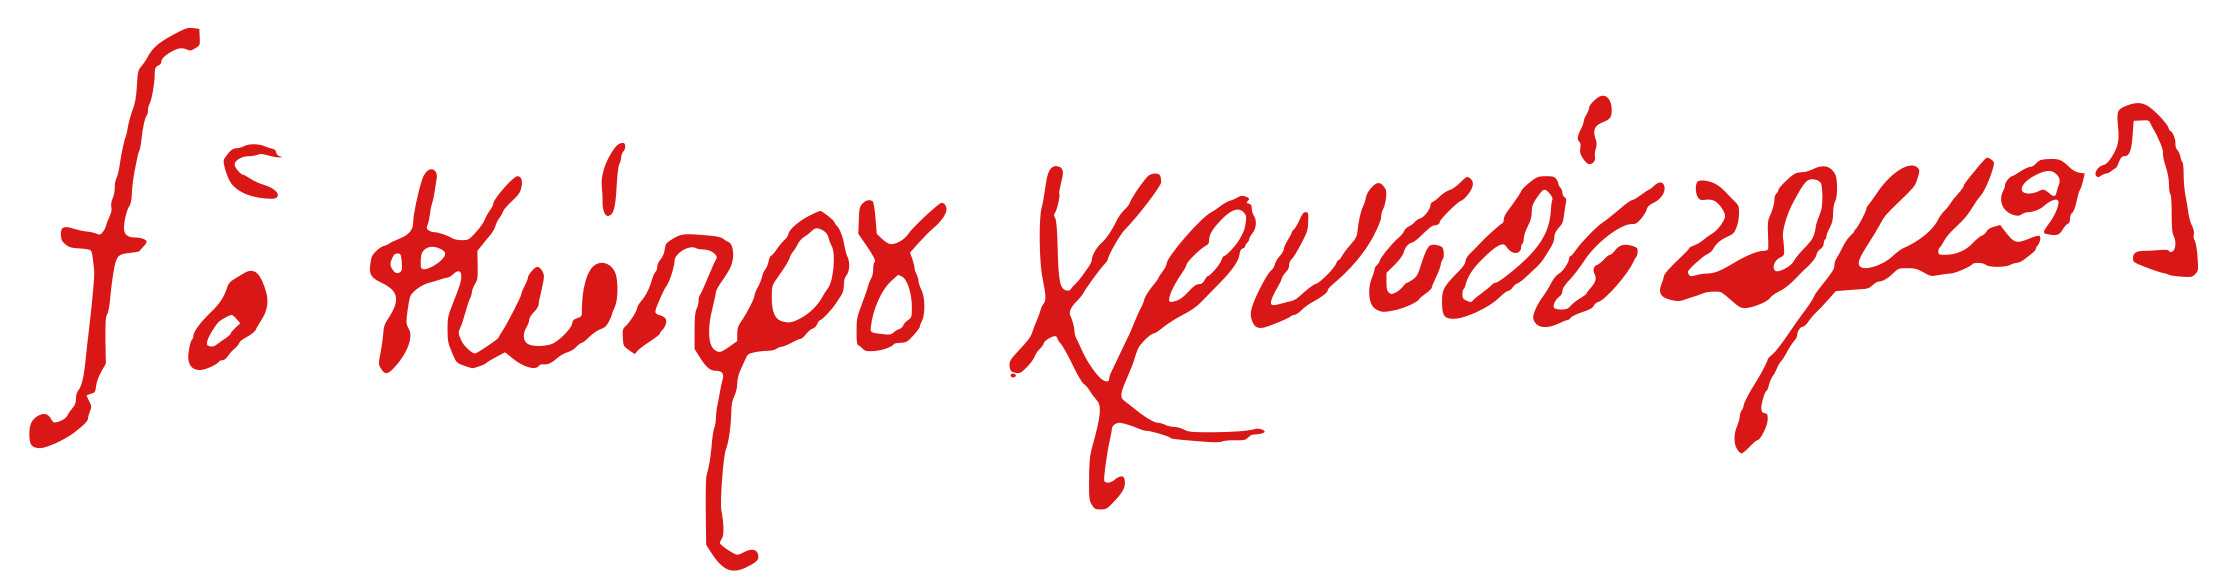
Signature of: chrysostomos ii of cyprus